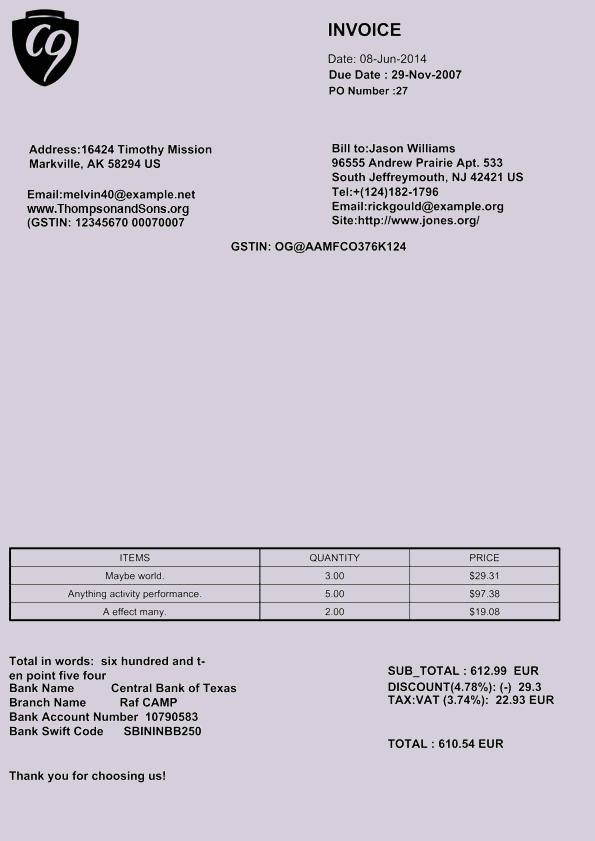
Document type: Invoice